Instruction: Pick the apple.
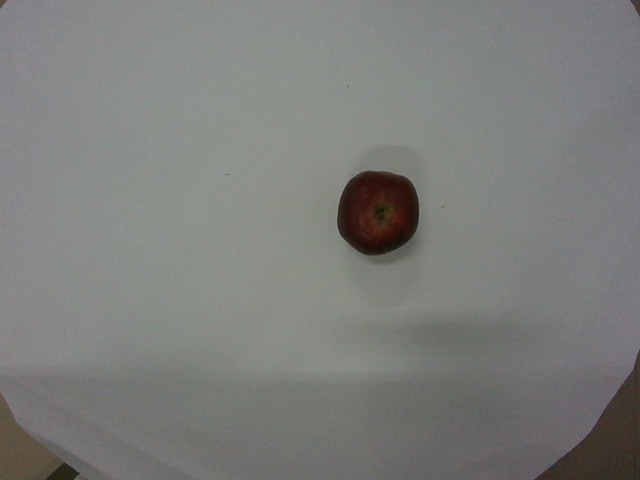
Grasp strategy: vertical